Retrieve the amount in words, amount in figures, name of the payee, date on the cheque, and the bank name from the image.
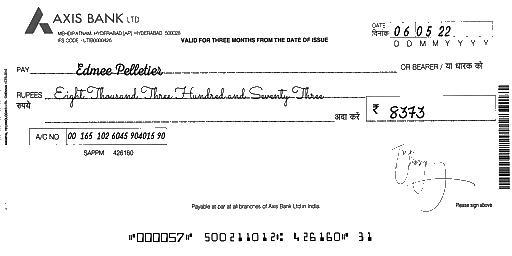
amt_in_words: Eight Thousand Three Hundred and Seventy Three
amt_in_figures: 8373
payee_name: Edmee Pelletier
bank_name: AXIS BANK
cheque_date: 06/05/22